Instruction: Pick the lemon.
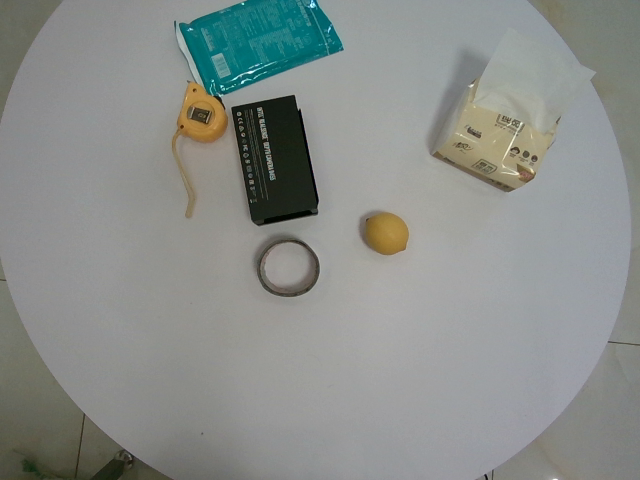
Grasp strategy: vertical